Question: What might the diagnosis be?
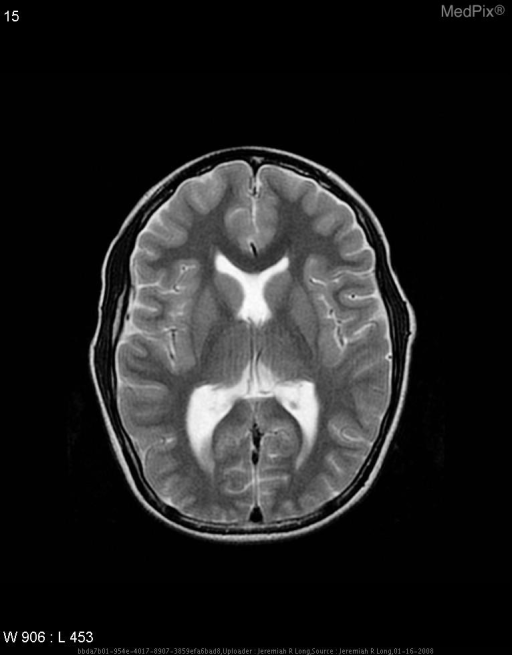
Answer: The possible diagnosis includes Septo-optic dysplasia.